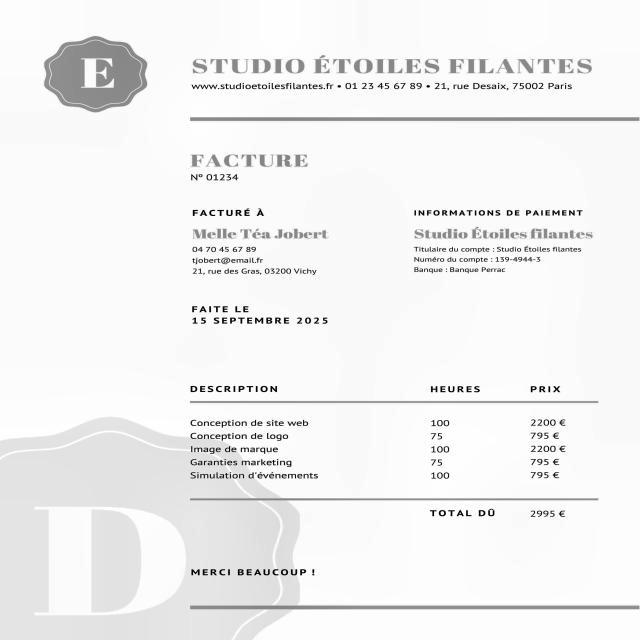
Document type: Invoice